Question: Talk about the condition:
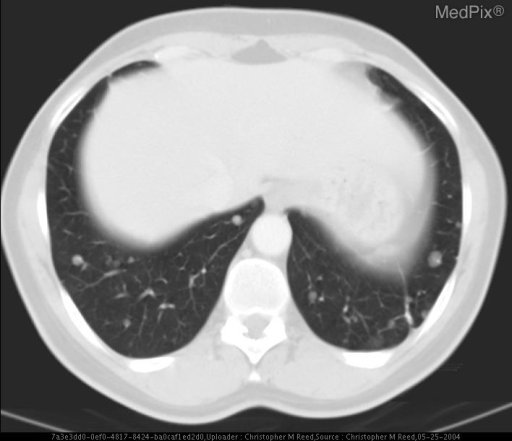
Answer: The disease is discussed as: Benign Metastasizing Leiomyoma is an extremely rare disorder, occuring almost exclusively in women (20+ years of age), most of whom have a history of uterine leiomyoma resection or hysterecomy due to large leimyomata. Lesions which metastasize to the lung may be solitary or multiple, appear as well circumscribed rounded lesions, and cannot be distinguished from other causes of pulmonary nodules without tissue sampling.

Patients are usually asymptomatic. Lesions behave as slow growing benign tumors but some reports refer to them as a low grade sarcoma, particularly when found in children. Lesions are generally quite hormone sensitive, though again less so in children.